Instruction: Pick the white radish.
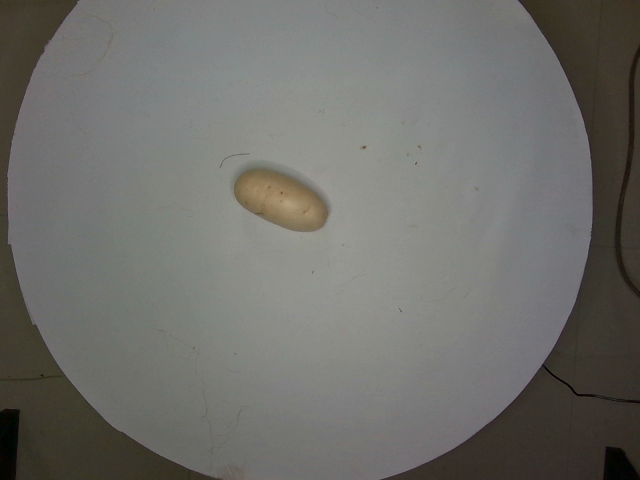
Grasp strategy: vertical